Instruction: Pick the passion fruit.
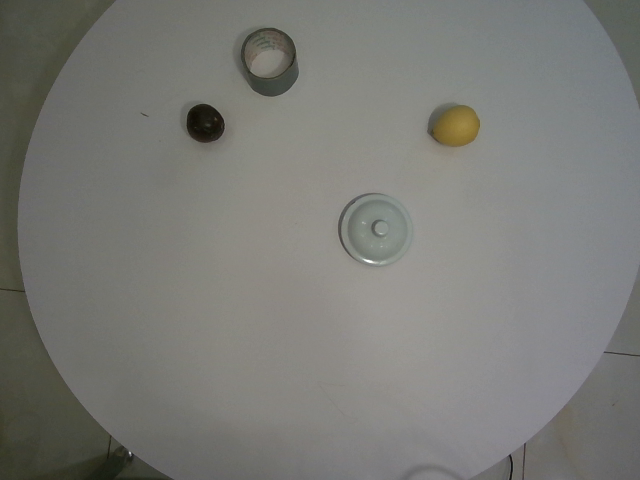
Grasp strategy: vertical